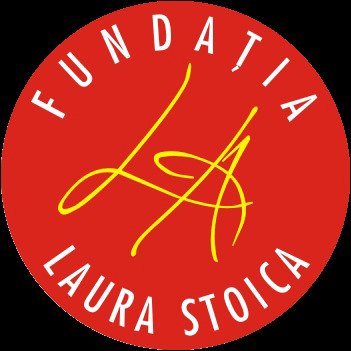
Signature of: laura stoica